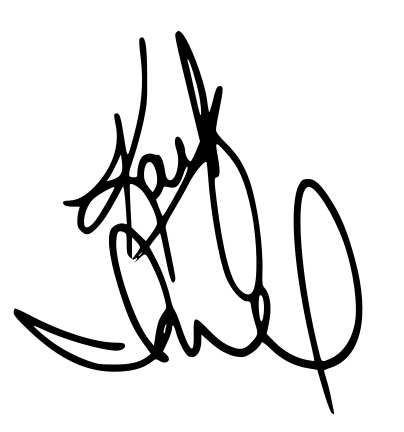
Signature of: kathy ireland